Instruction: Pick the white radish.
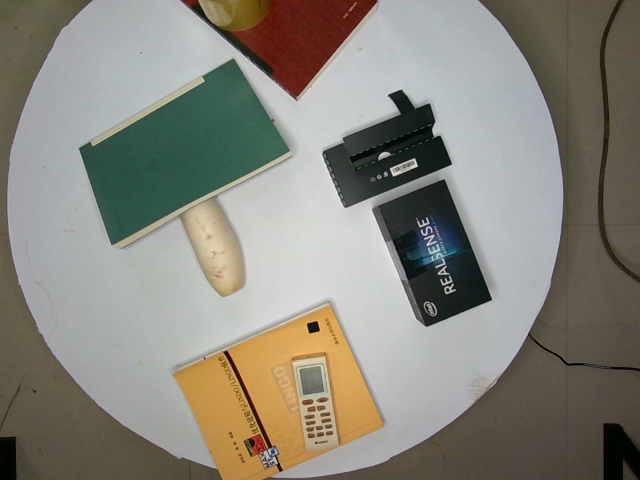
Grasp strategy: vertical